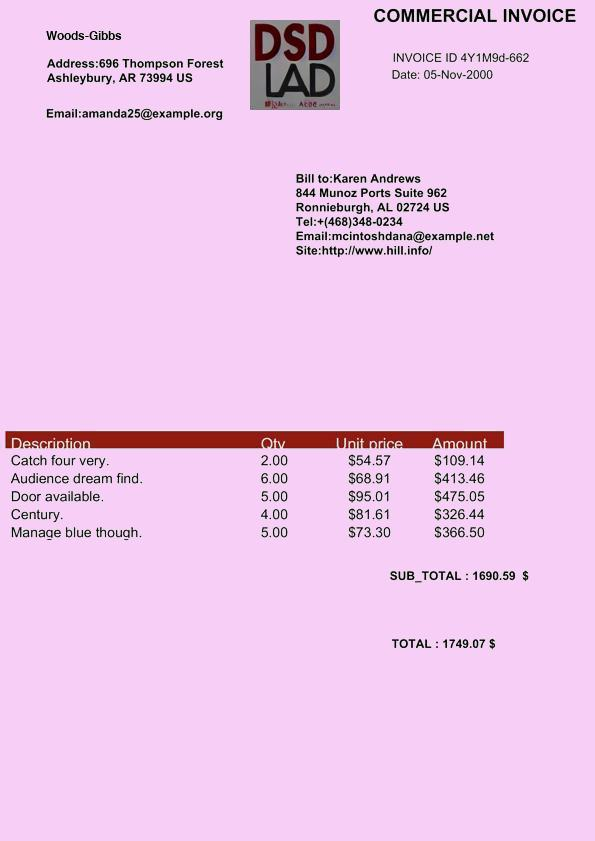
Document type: Invoice